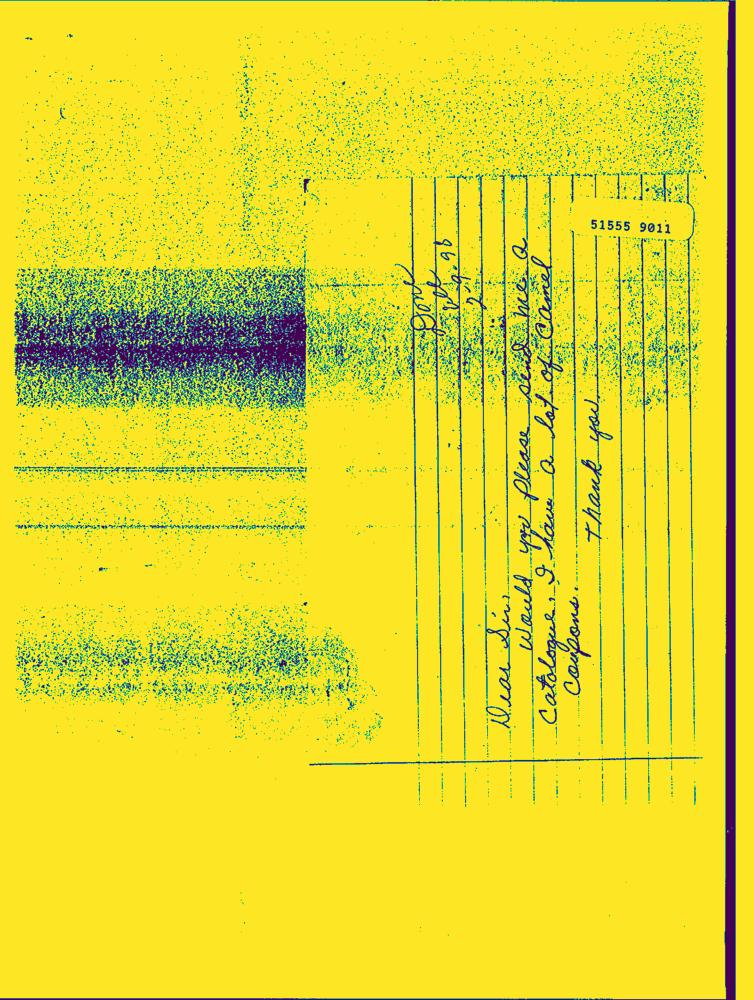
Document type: Hand-Written